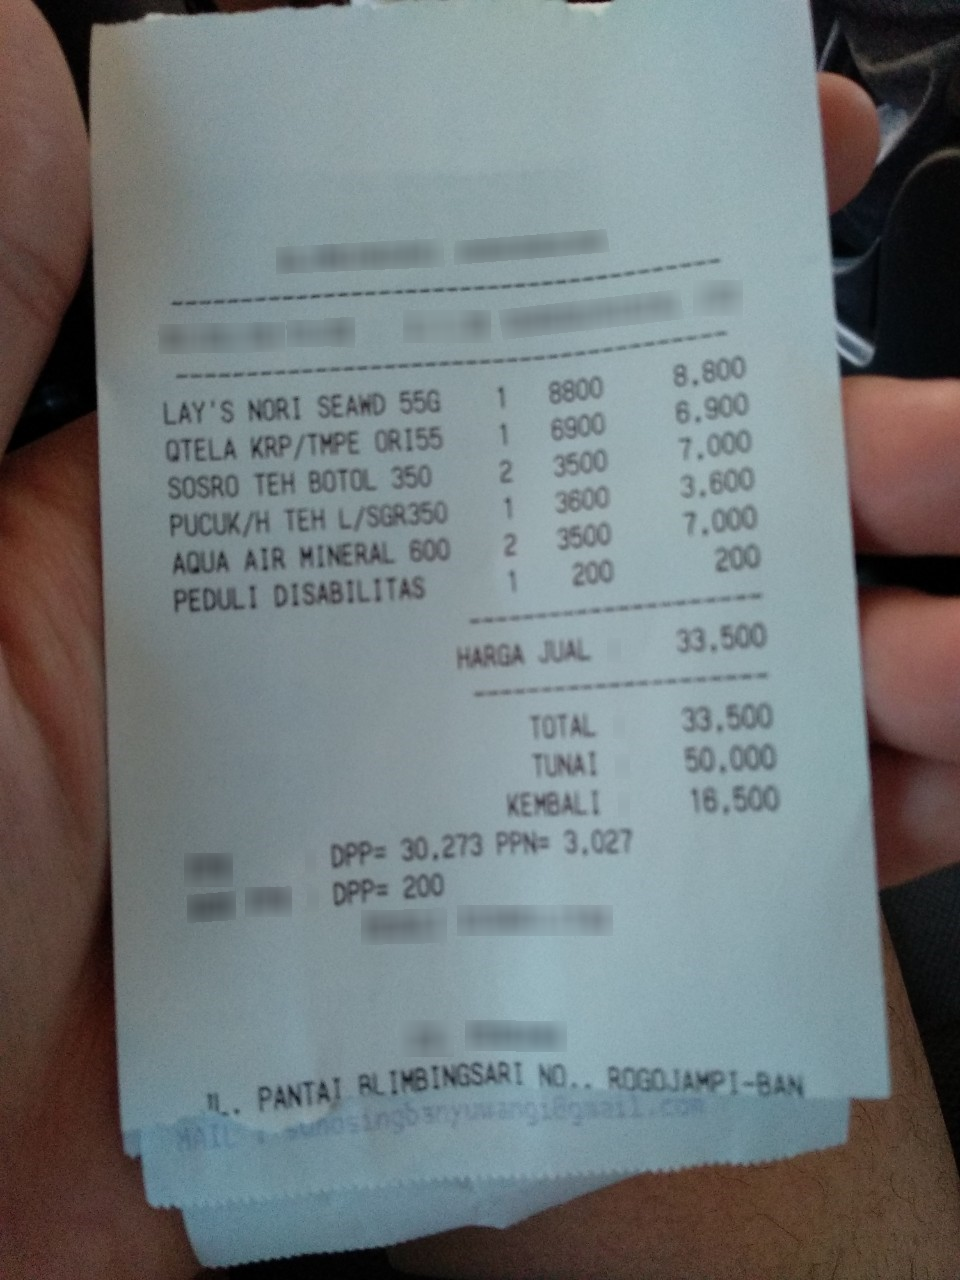
Extraction:
receipt: line_items: name: LAY'S NORI SEAWD 55G
price: 8.800
qty: 1
name: QTELA KRP/TMPE ORI55
price: 6.900
qty: 1
name: SOSRO TEH BOTOL 350
price: 7.000
qty: 2
name: PUCUK/H TEH L/SGR350
price: 3.600
qty: 1
name: AQUA AIR MINERAL 600
price: 7.000
qty: 2
name: PEDULI DISABILITAS
price: 200
qty: 1
subtotal: 33.500
tax: 30.273 200, 3.027
total: 33.500